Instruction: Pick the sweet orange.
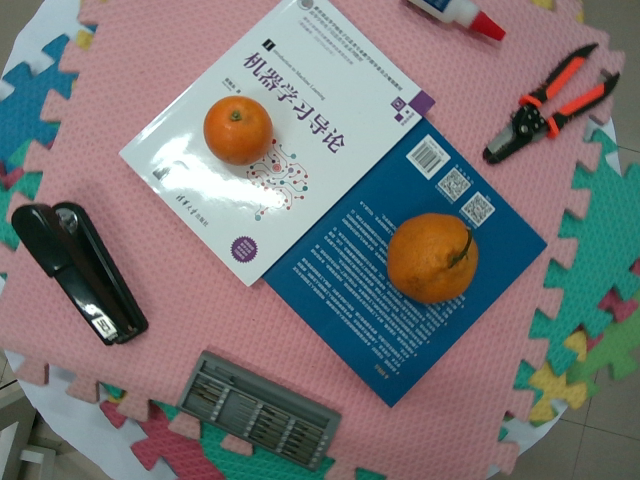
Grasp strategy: vertical